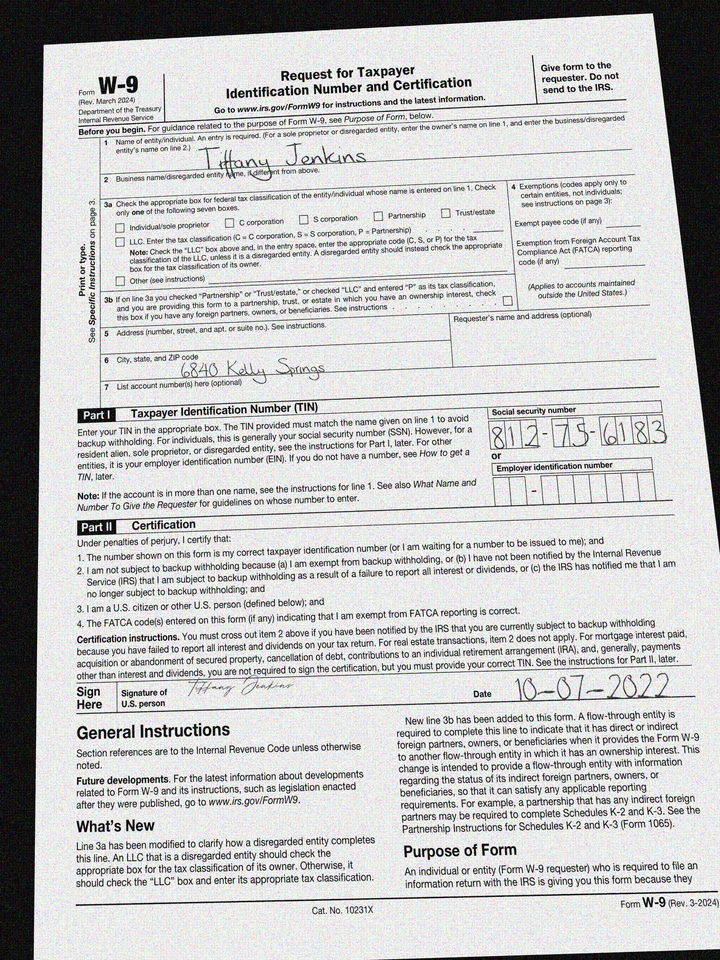
adr1: 6840 Kelly Springs
cbx: no
ssn: 812756183
enm: Tiffany Jenkins
sdt: 10-07-2022